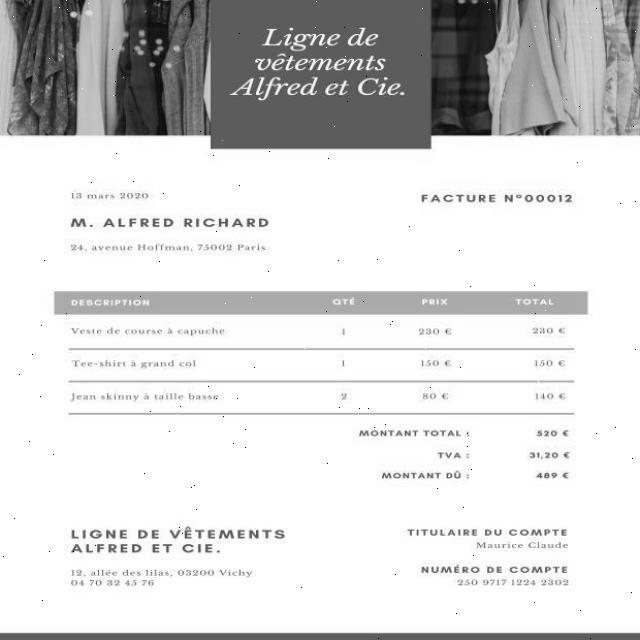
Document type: Invoice